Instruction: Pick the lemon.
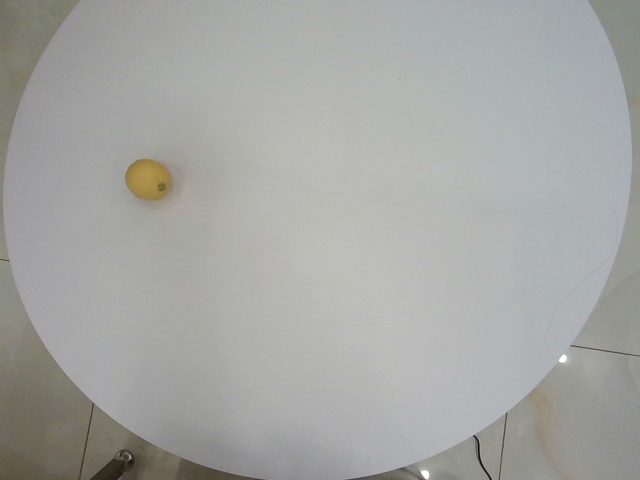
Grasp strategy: vertical